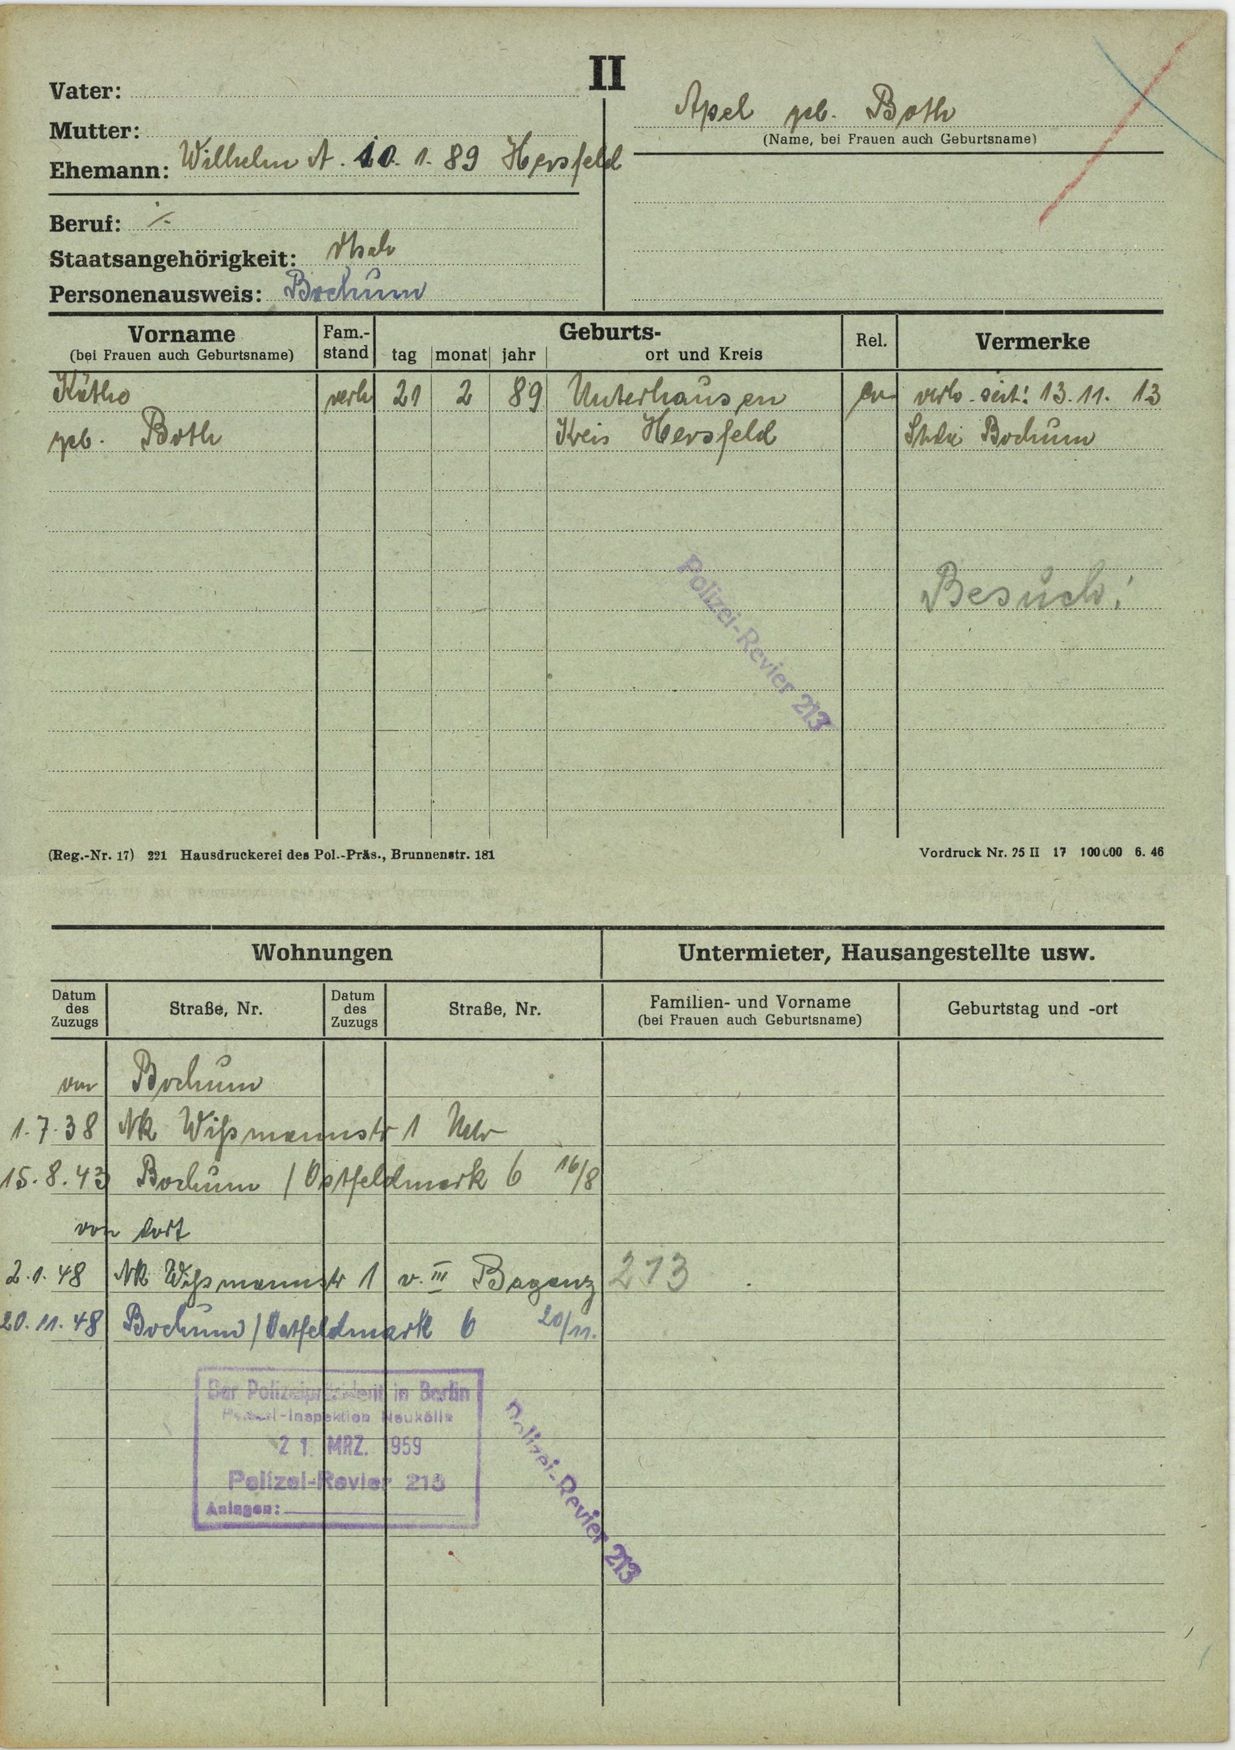
Apel geb. Both